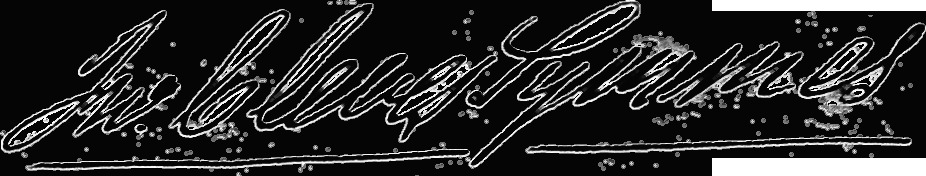
Signature of: john cleves symmes jr